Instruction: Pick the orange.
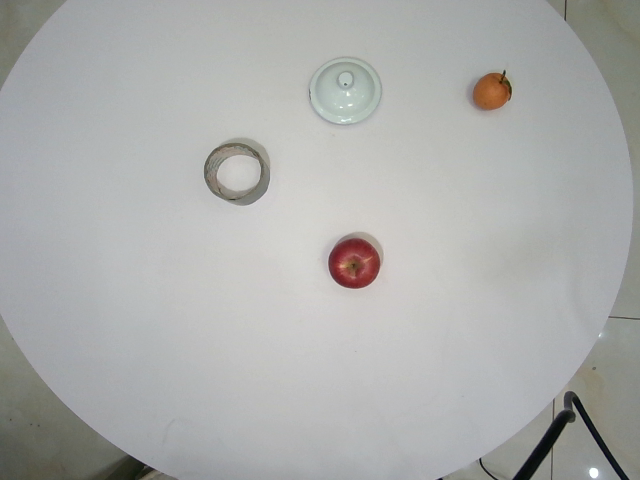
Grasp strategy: vertical